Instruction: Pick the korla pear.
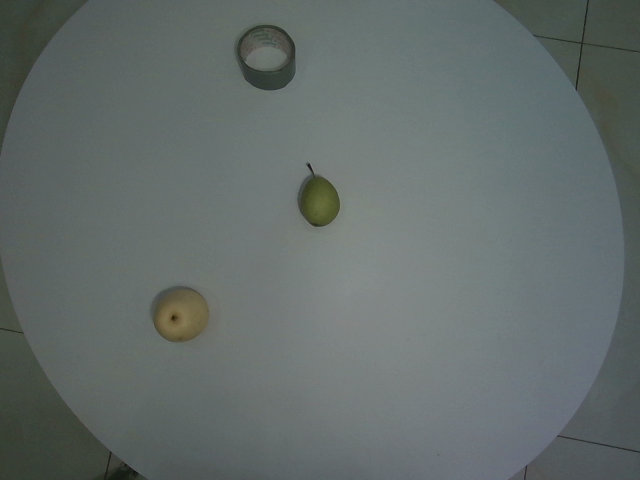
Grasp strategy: vertical